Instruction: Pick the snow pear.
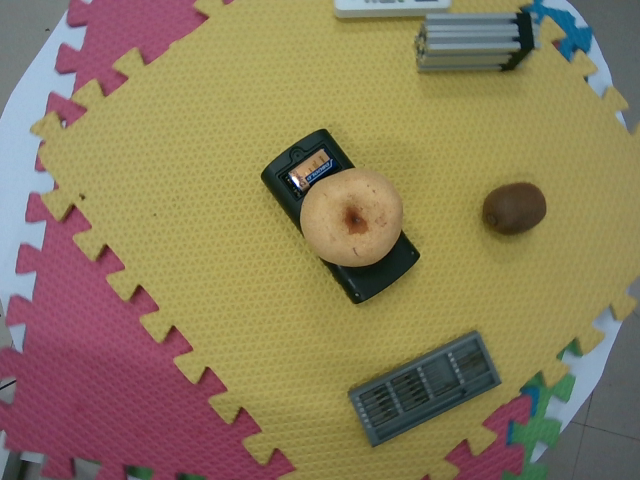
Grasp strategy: vertical